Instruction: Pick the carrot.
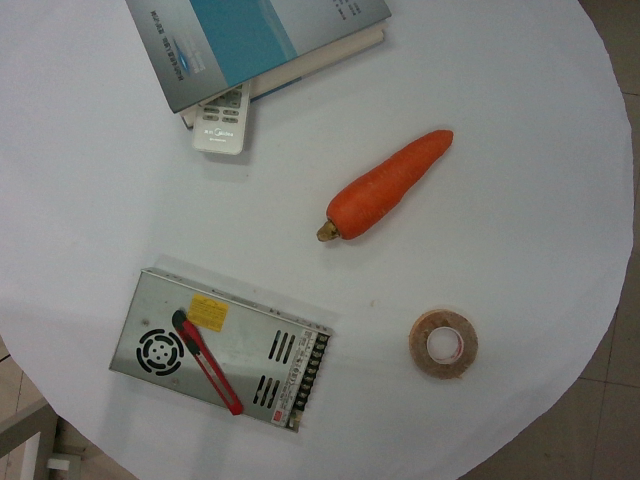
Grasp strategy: vertical